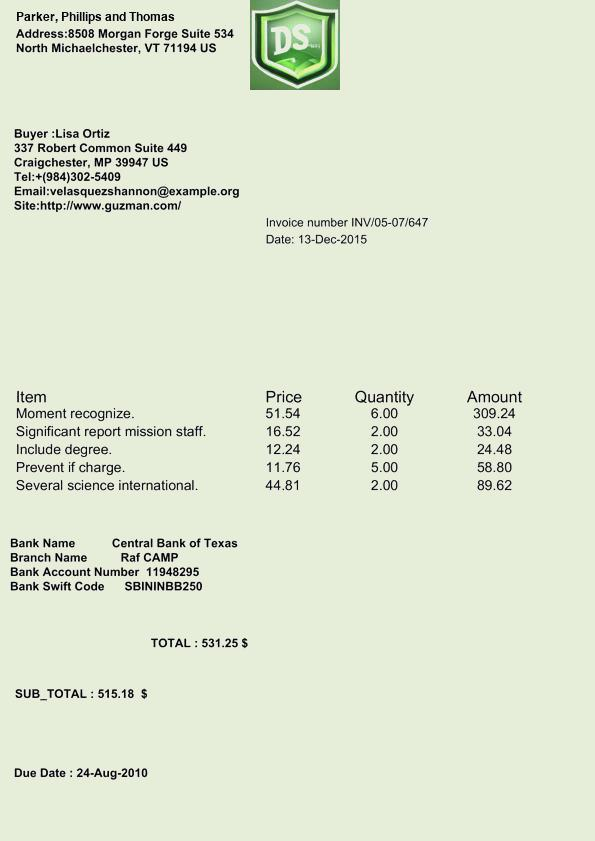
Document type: Invoice